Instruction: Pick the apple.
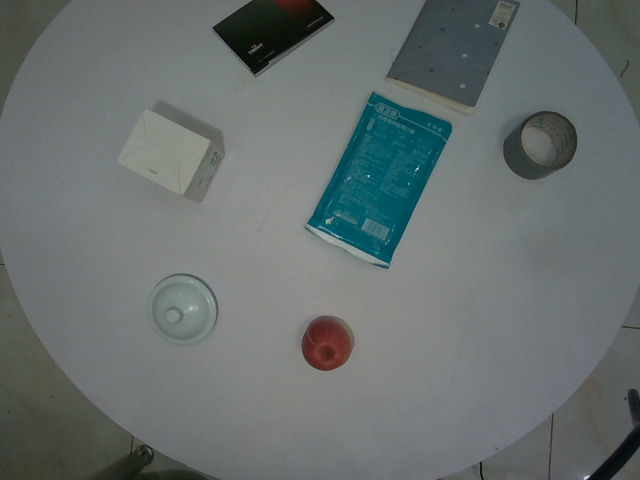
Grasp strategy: vertical